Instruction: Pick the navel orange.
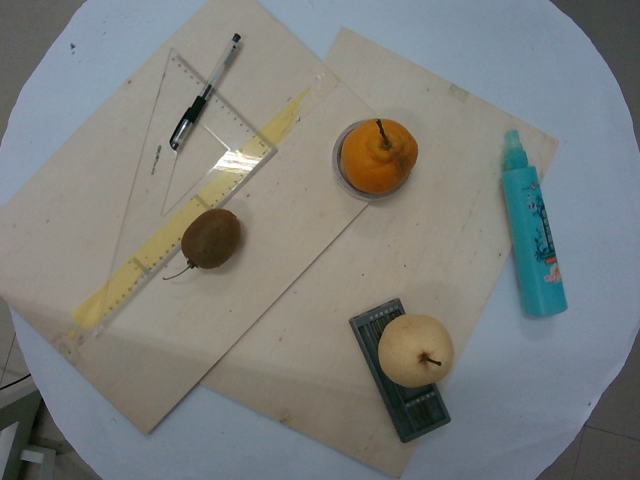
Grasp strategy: vertical